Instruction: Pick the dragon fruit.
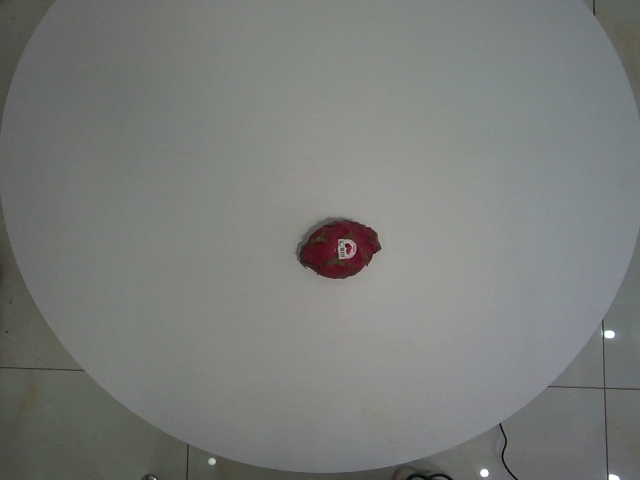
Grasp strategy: vertical